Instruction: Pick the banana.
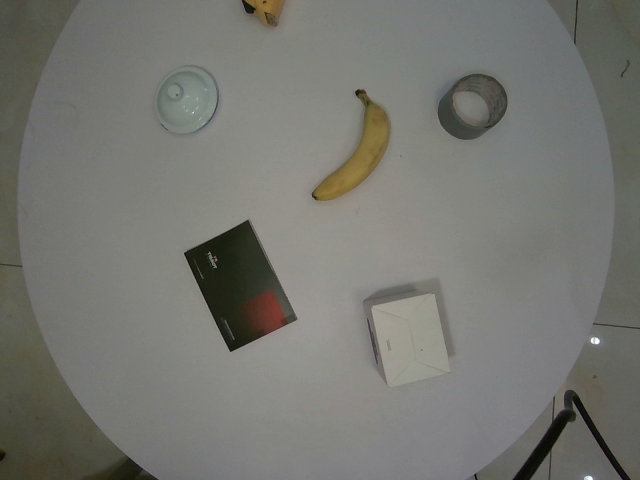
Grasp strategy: vertical